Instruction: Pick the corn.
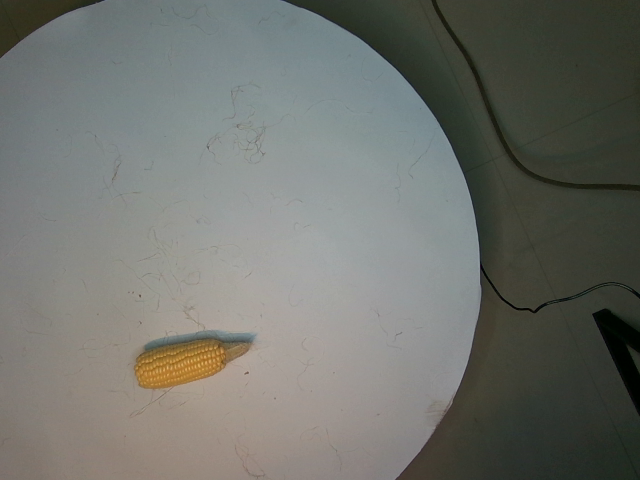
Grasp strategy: vertical